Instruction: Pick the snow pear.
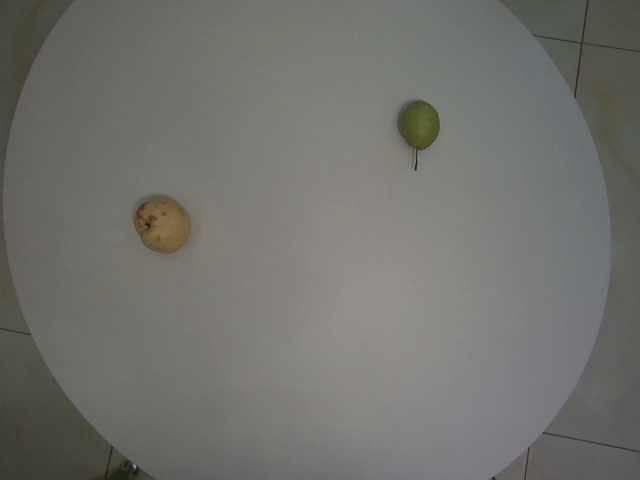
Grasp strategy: vertical